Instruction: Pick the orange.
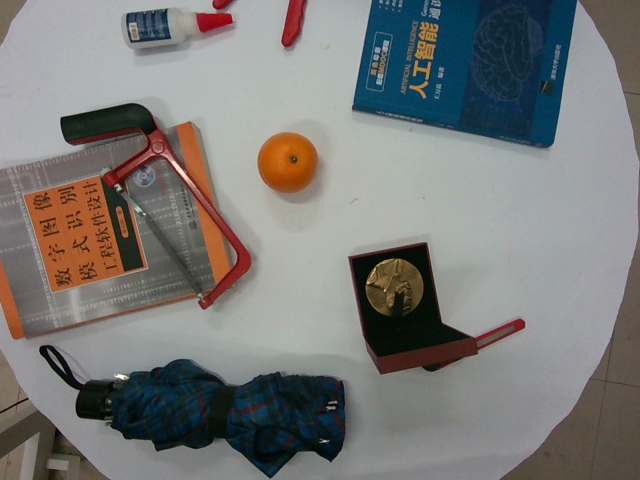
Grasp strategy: vertical